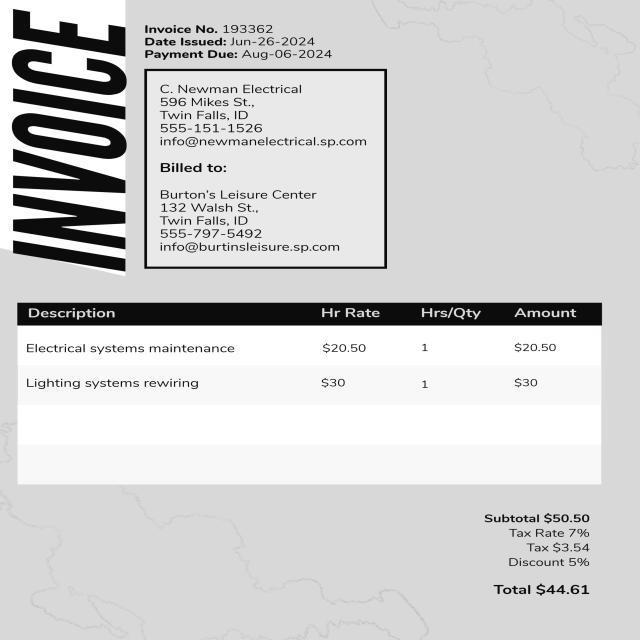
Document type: Invoice